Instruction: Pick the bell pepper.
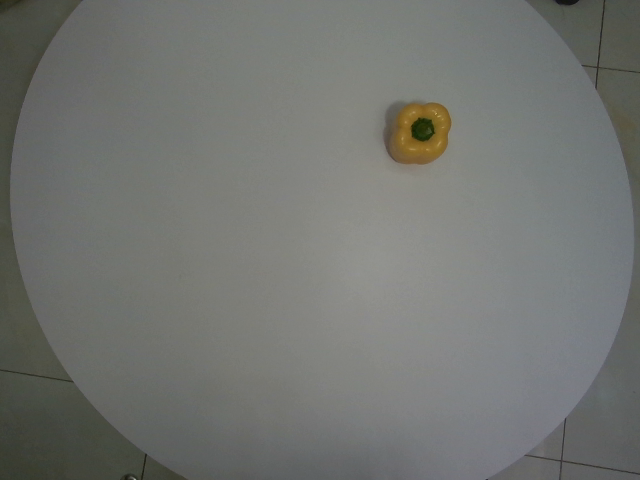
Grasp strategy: vertical